Question: How is the property described in the document?
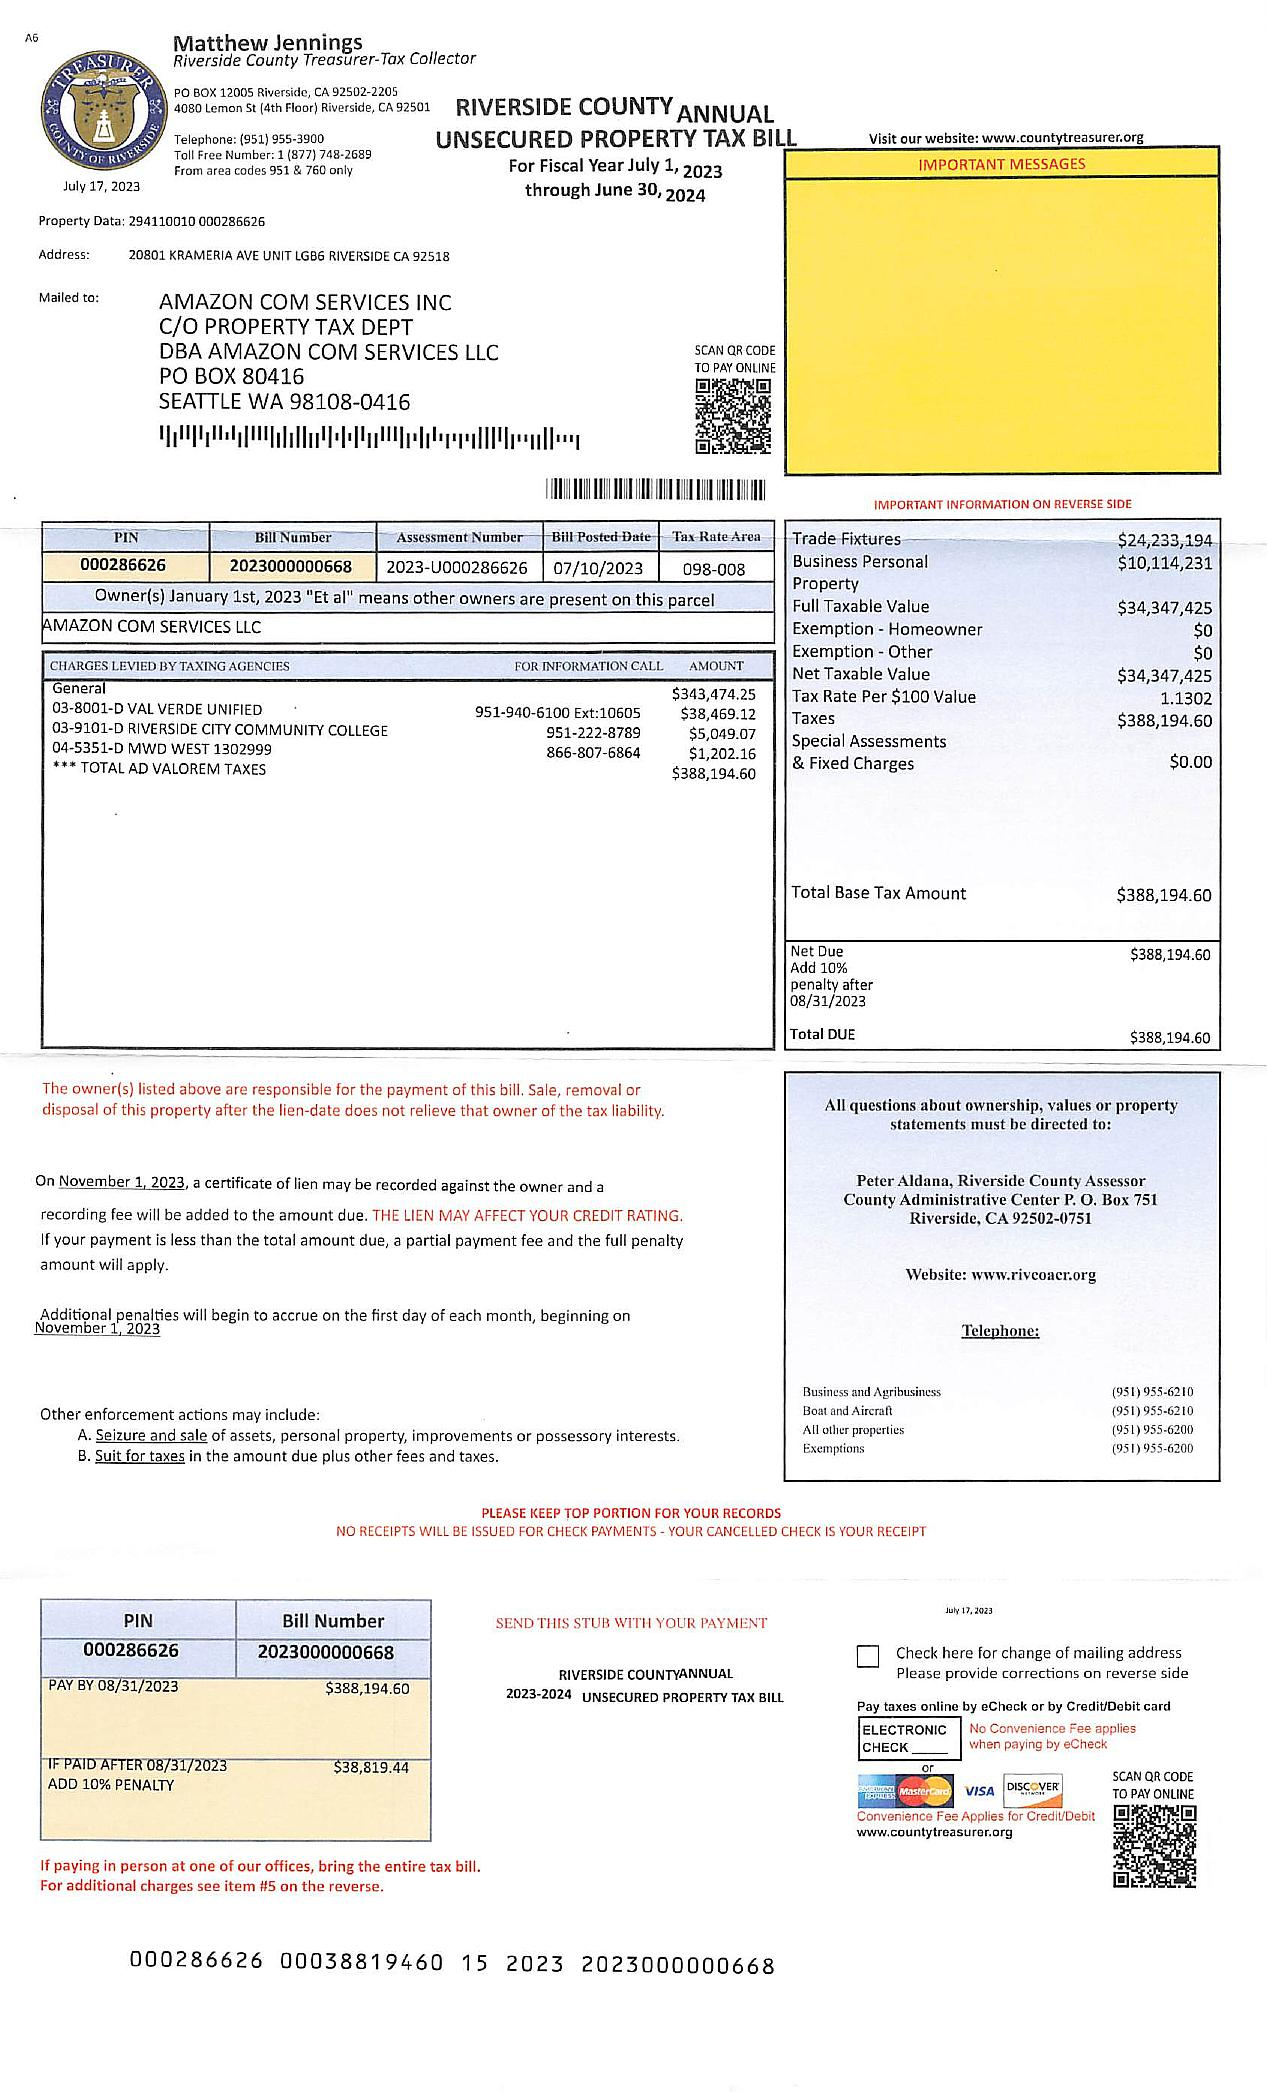
Answer: "Trade Fixtures, Business Personal Property"